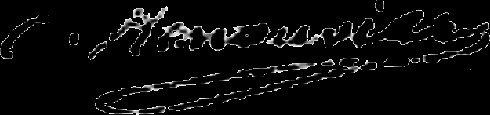
Signature of: charles bernard renouvier